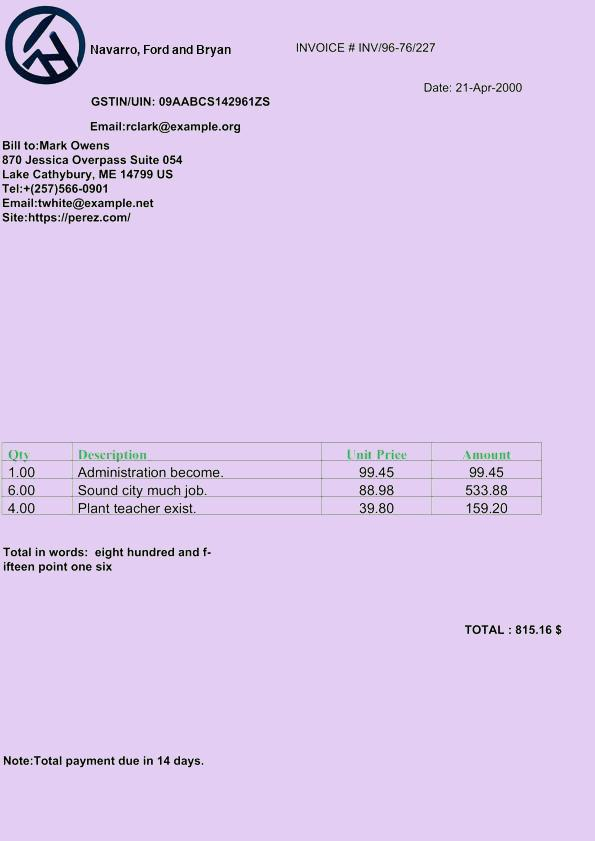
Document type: Invoice